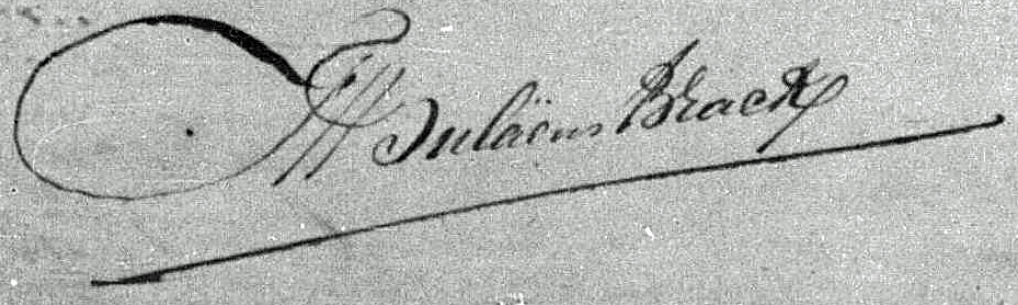
Signature of: frederik hendrik bulaëus brack